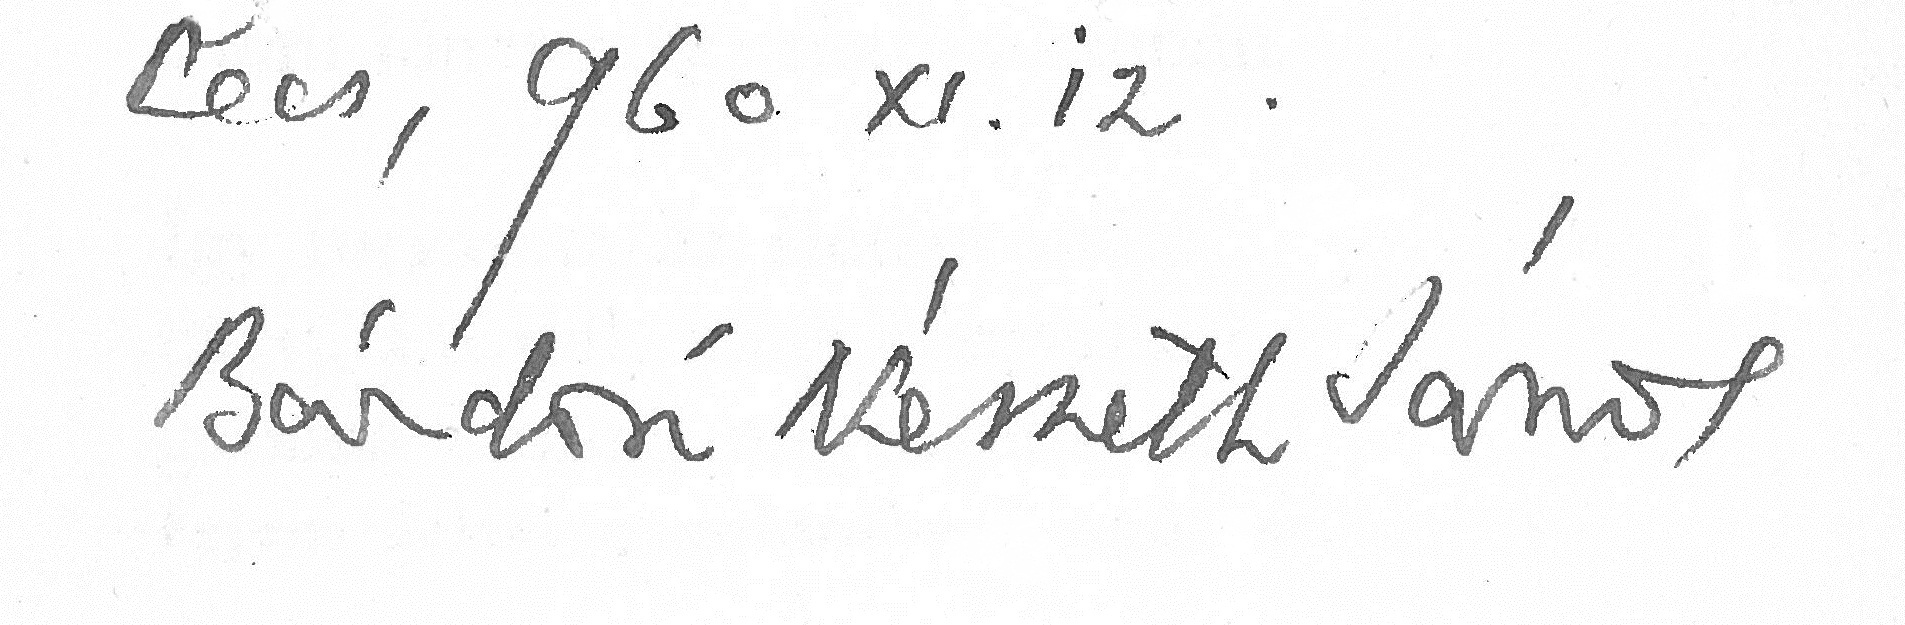
Signature of: jános bárdosi németh